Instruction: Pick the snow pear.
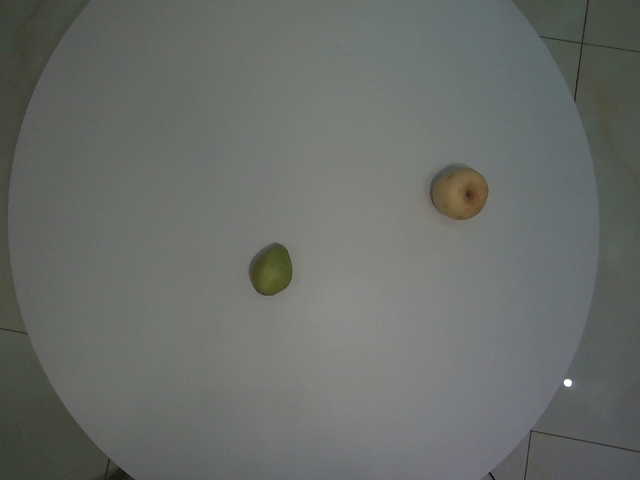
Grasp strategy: vertical